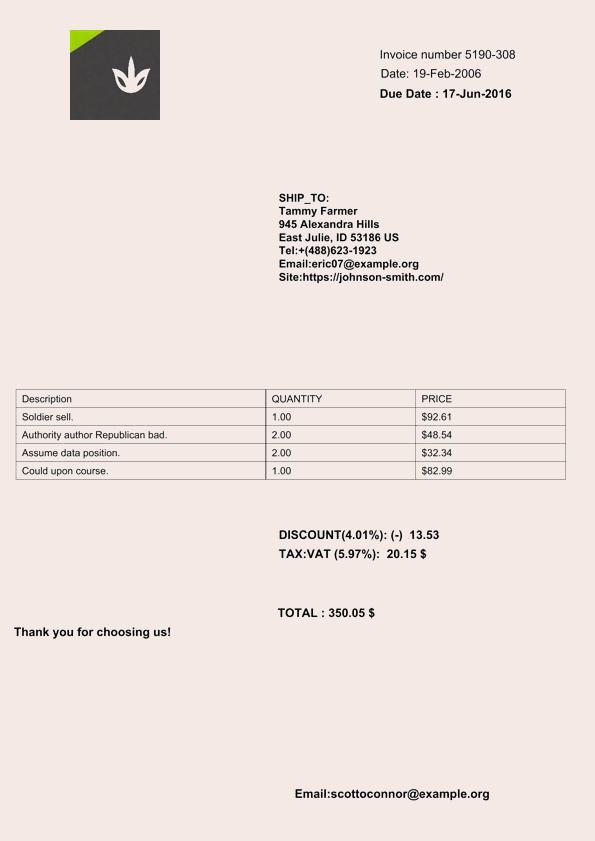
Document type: Invoice